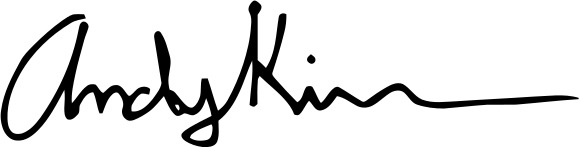
Signature of: andy kim